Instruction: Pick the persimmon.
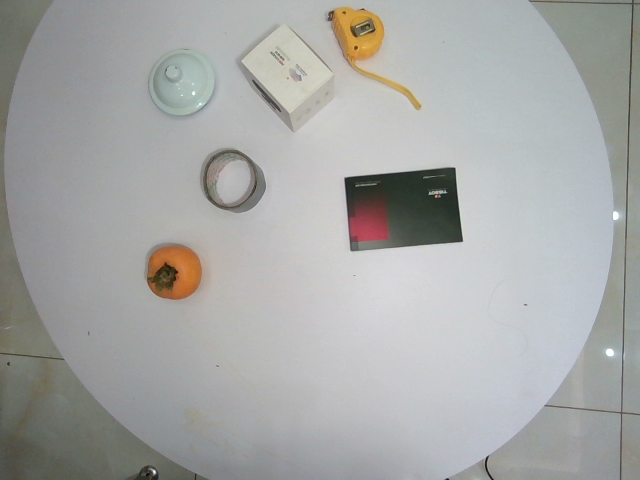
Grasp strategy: vertical